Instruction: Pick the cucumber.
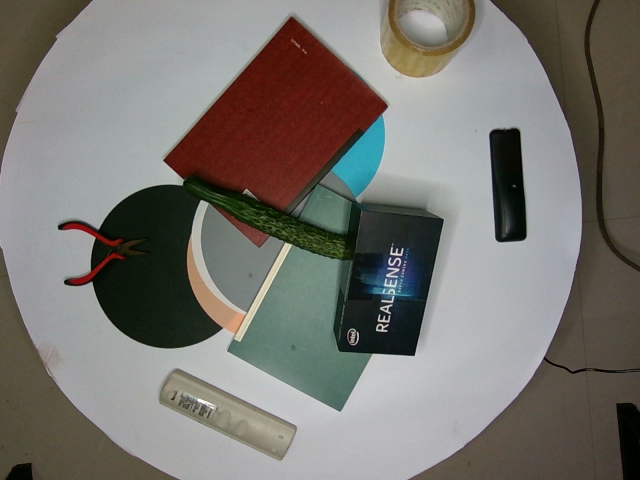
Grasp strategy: vertical